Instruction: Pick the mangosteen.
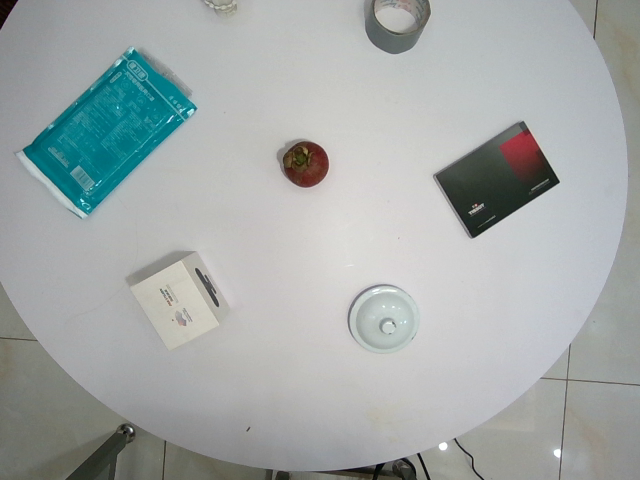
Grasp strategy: vertical